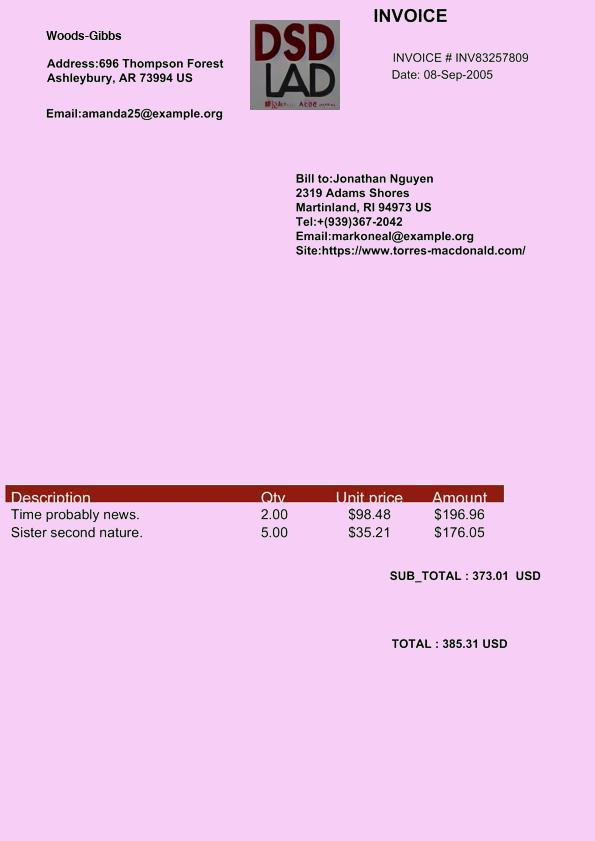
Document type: Invoice